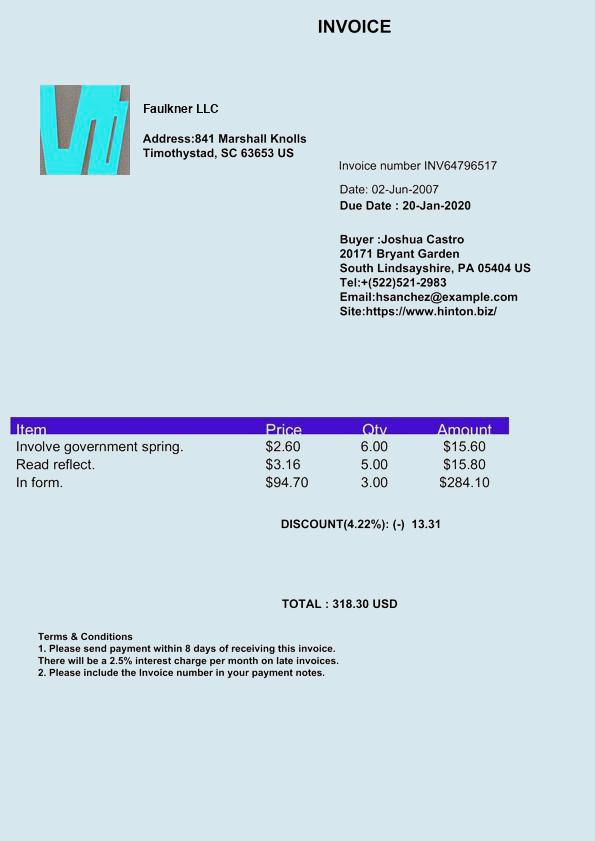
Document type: Invoice